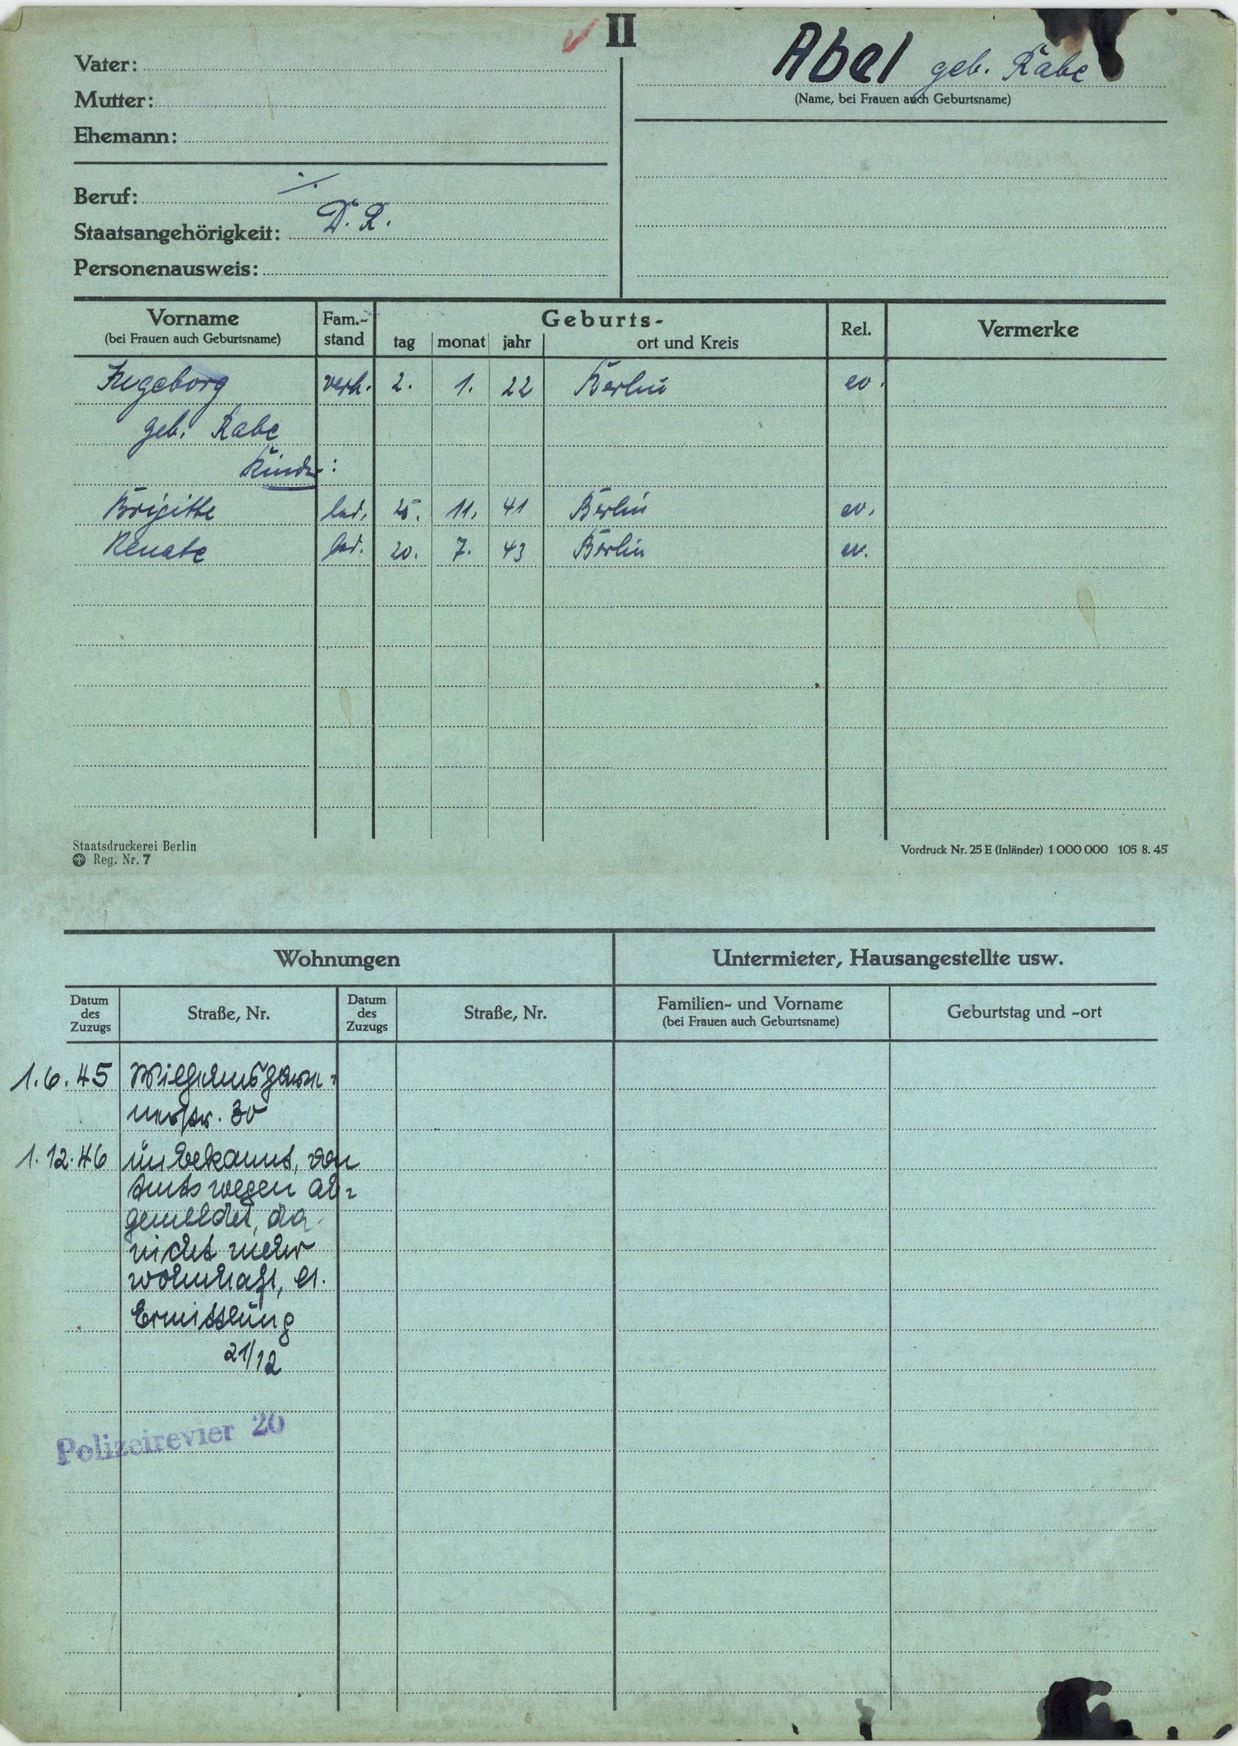
Abel geb. Rabe